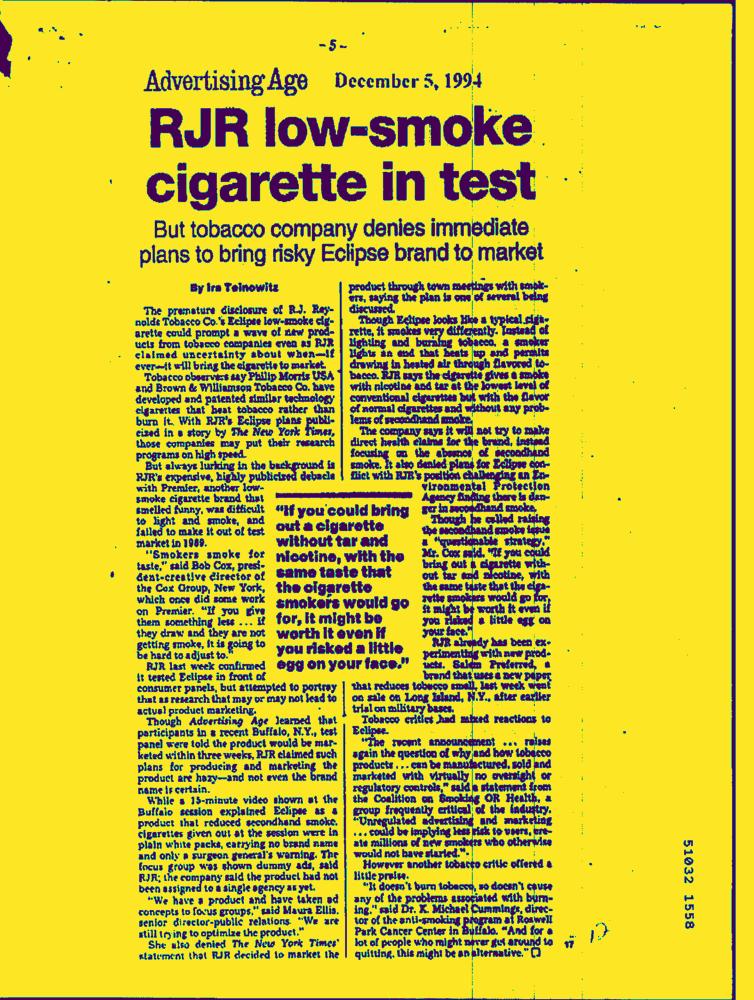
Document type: AD